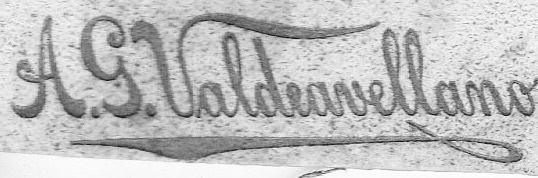
Signature of: antonio g valdeavellano